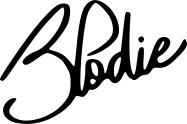
Signature of: elodie